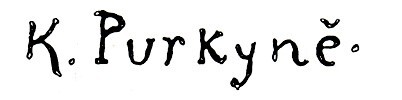
Signature of: karel purkyně